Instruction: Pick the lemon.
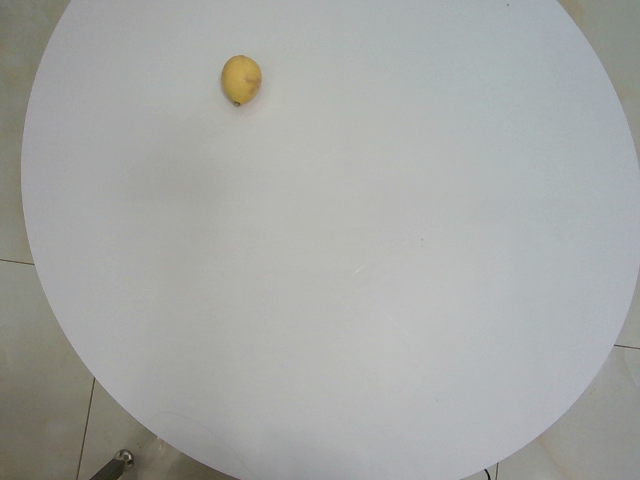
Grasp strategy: vertical